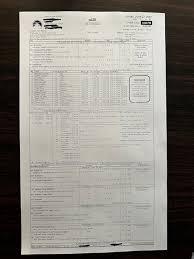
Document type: Invoice